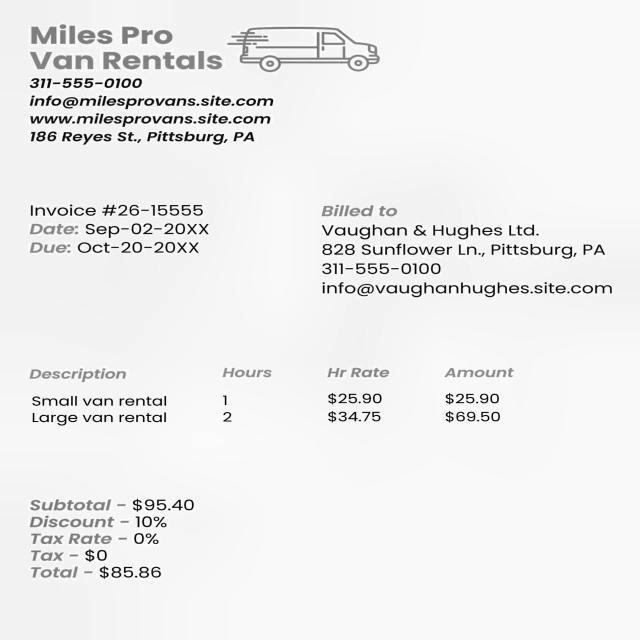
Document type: Invoice